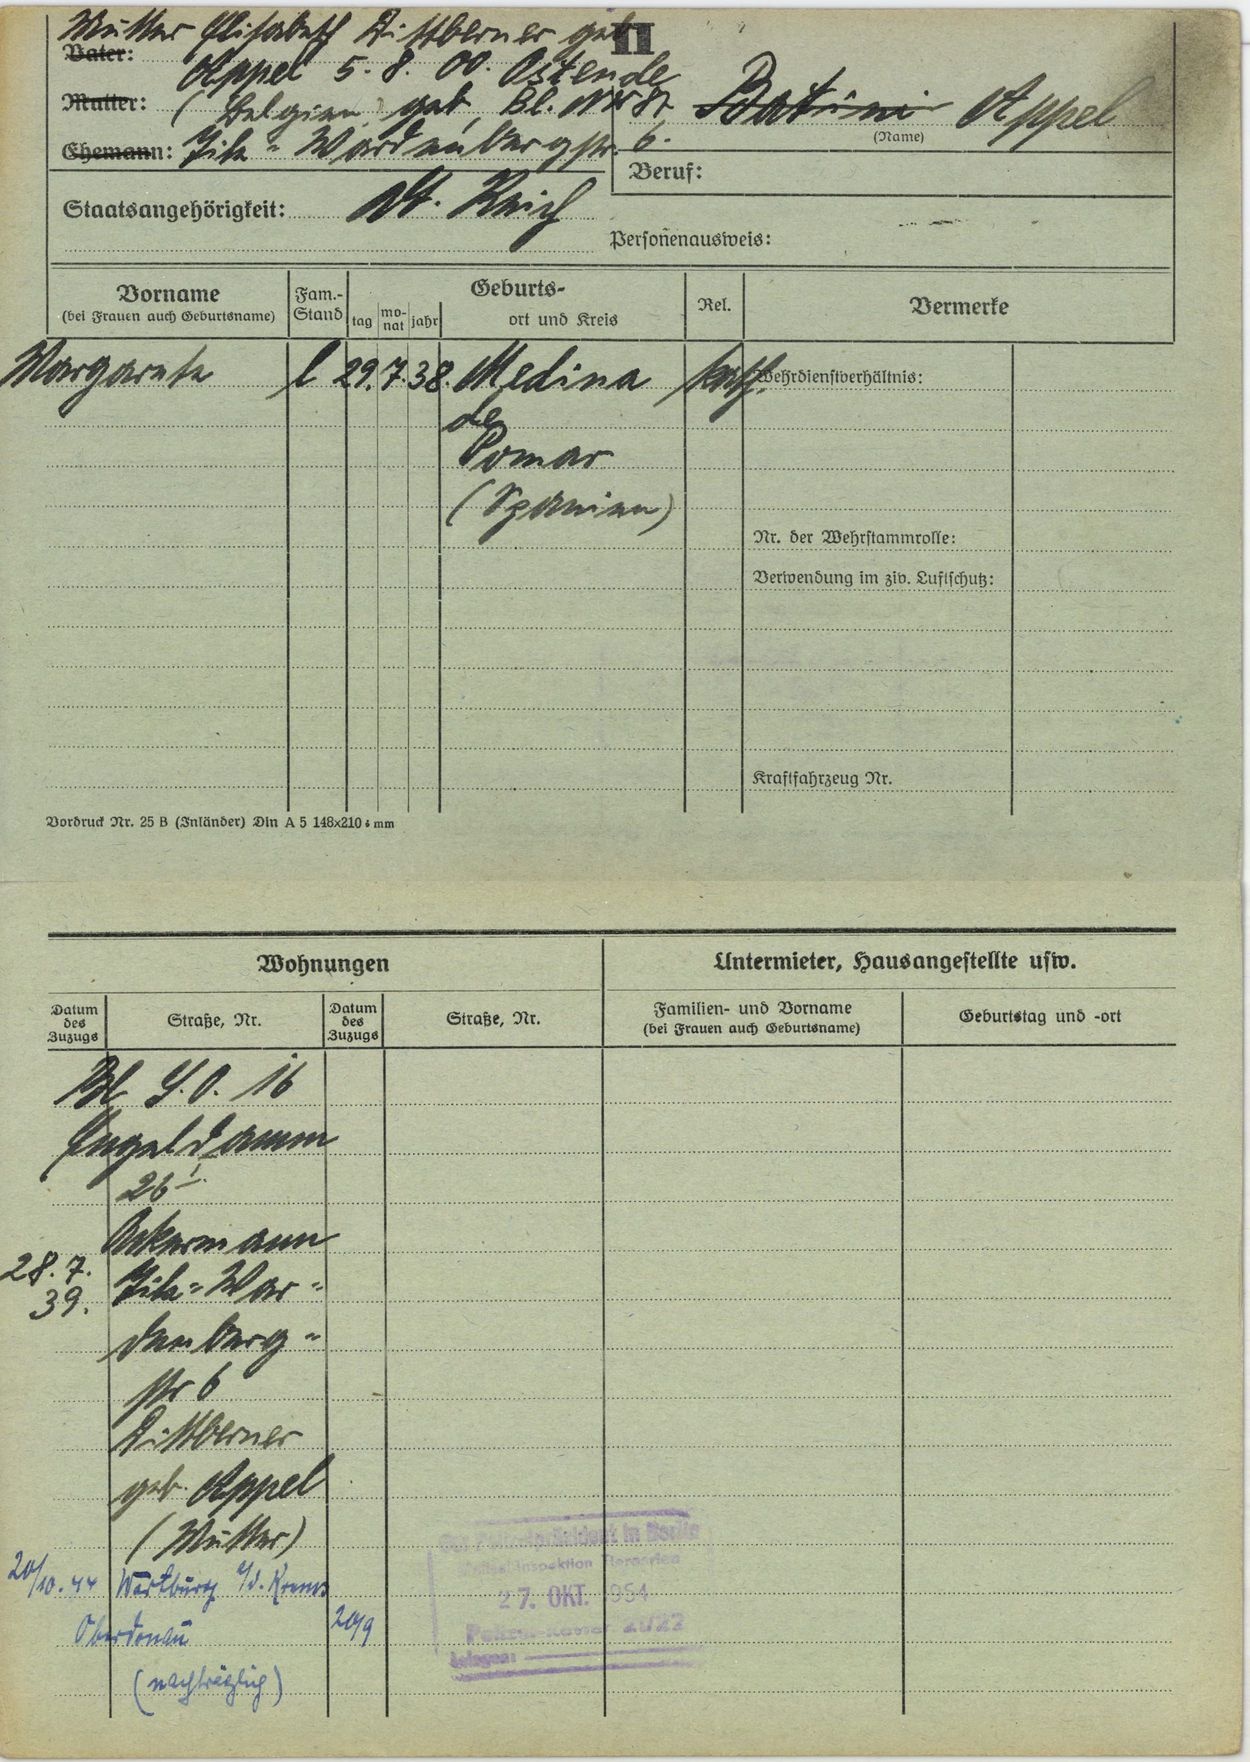
Appel